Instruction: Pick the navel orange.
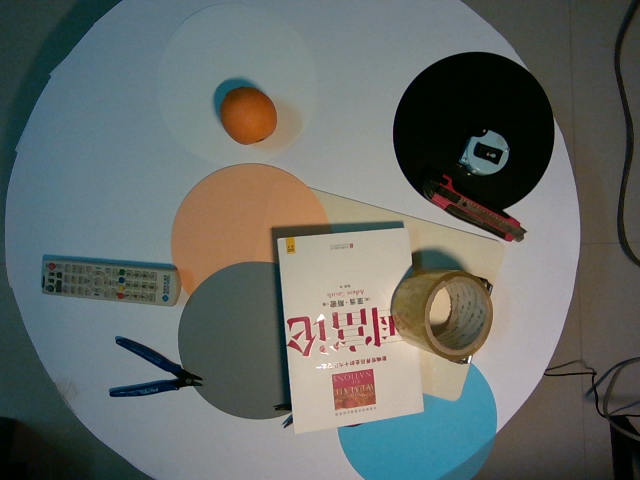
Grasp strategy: vertical